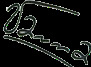
Signature of: vanna